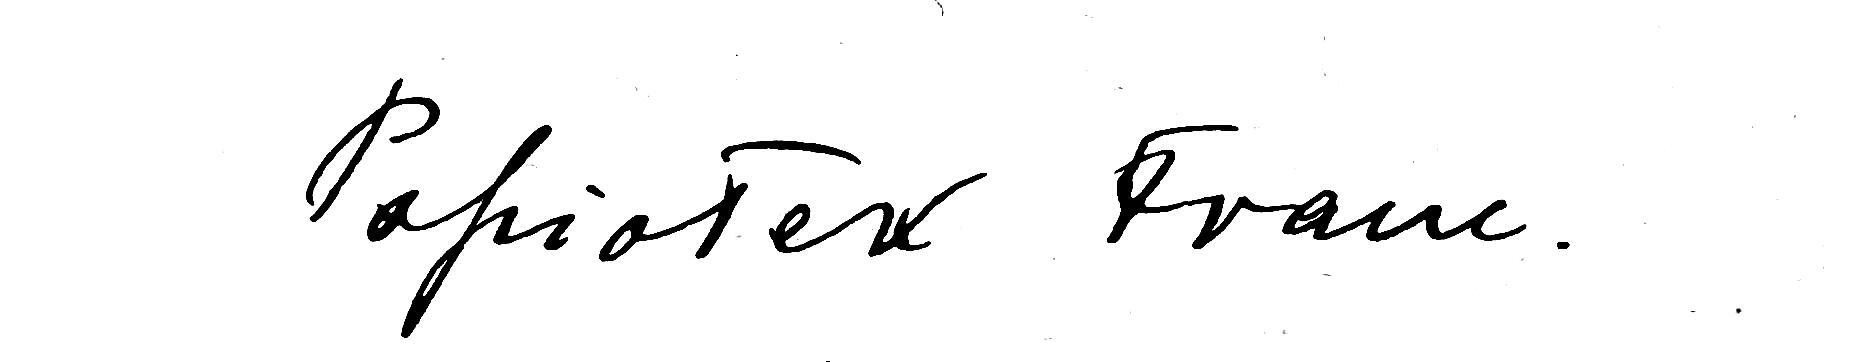
Signature of: franciszek popiołek